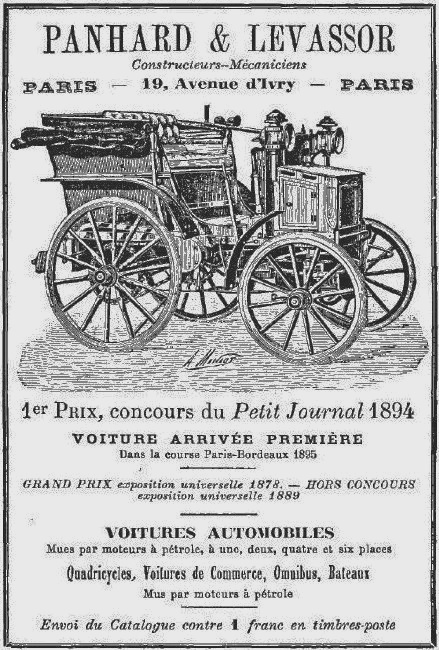
Signature of: arthur miniot